Question: What might the diagnosis be?
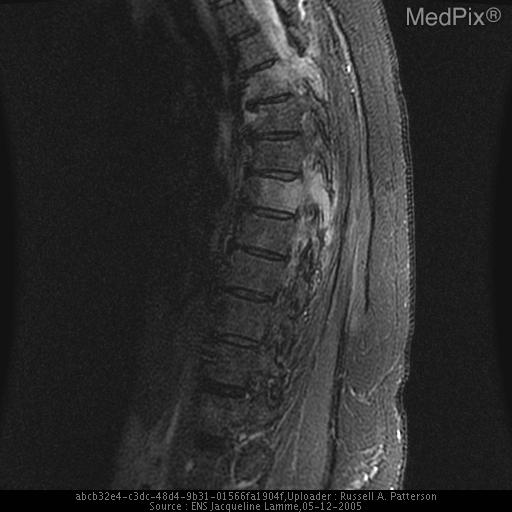
Answer: The possible diagnosis includes Inflammatory Breast Cancer Metastatic -Stage IV
Inflammatory Breast Cancer, locally advanced-Stage III
Acute Mastitis and/or cellulitis
Diffuse inflammation by lymphoma
Advanced non-inflammatory breast cancer.